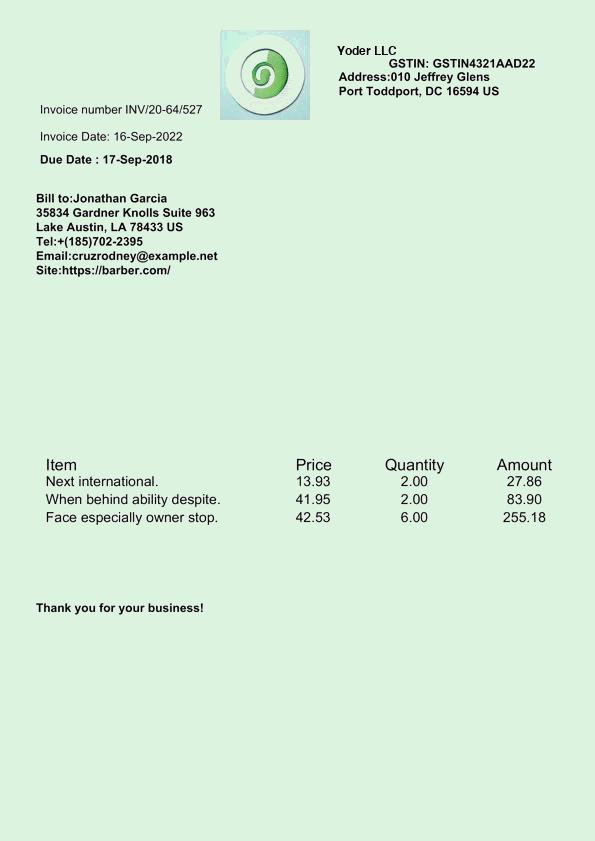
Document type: Invoice